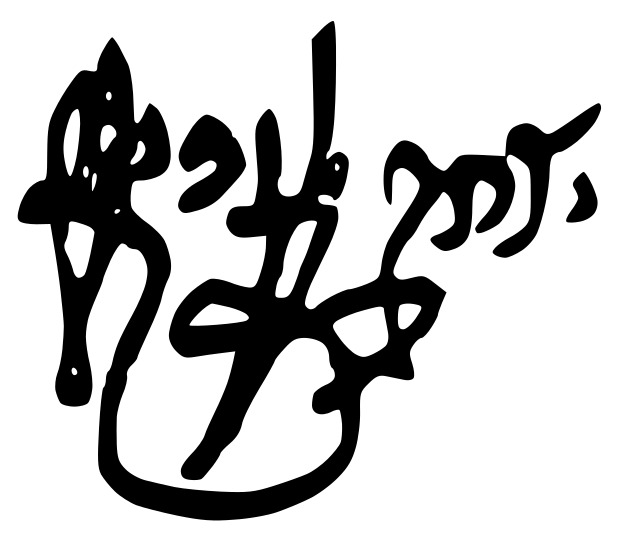
Signature of: isaac luria